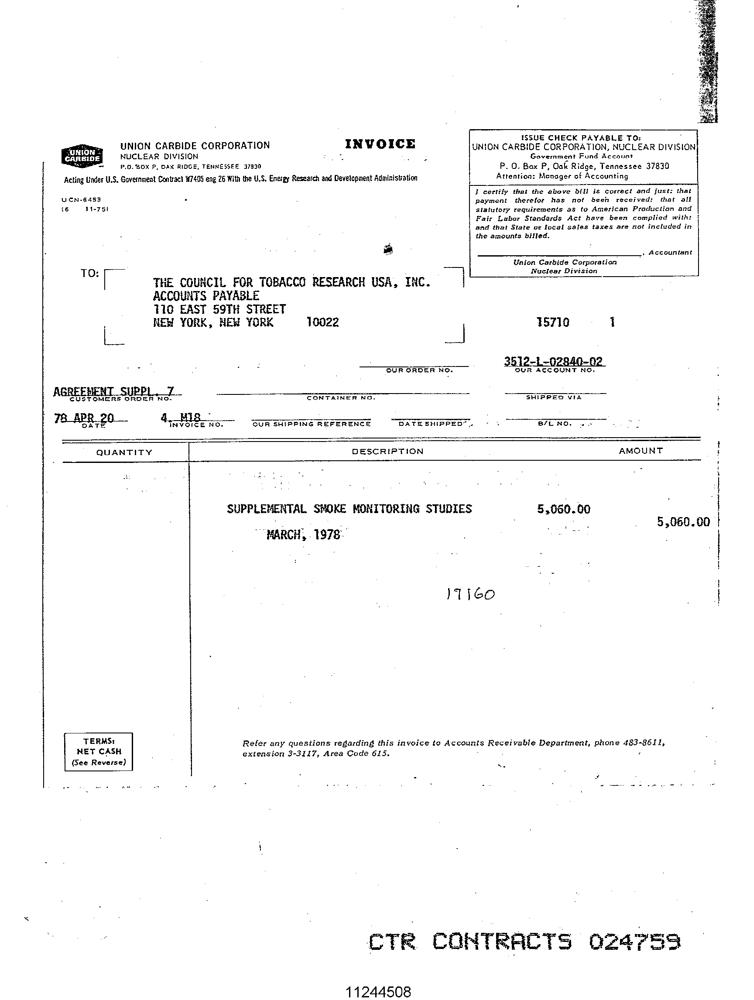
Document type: Invoice